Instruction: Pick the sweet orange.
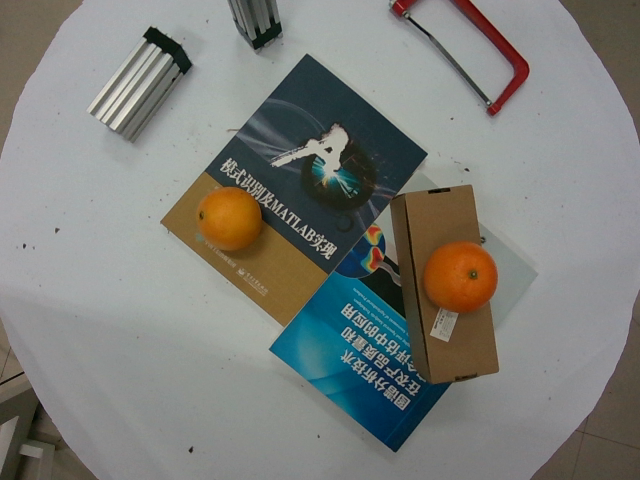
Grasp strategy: vertical